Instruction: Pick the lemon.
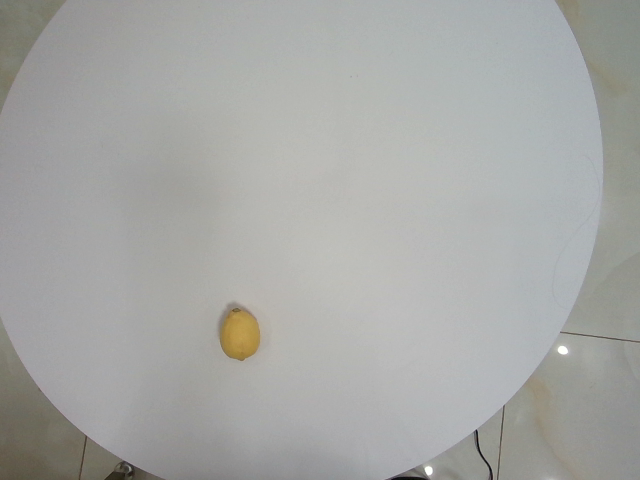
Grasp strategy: vertical